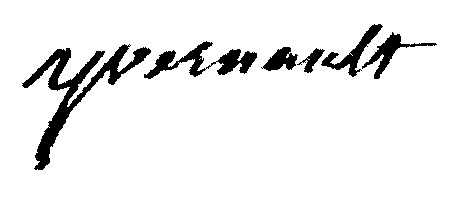
Signature of: sylvain yvernault